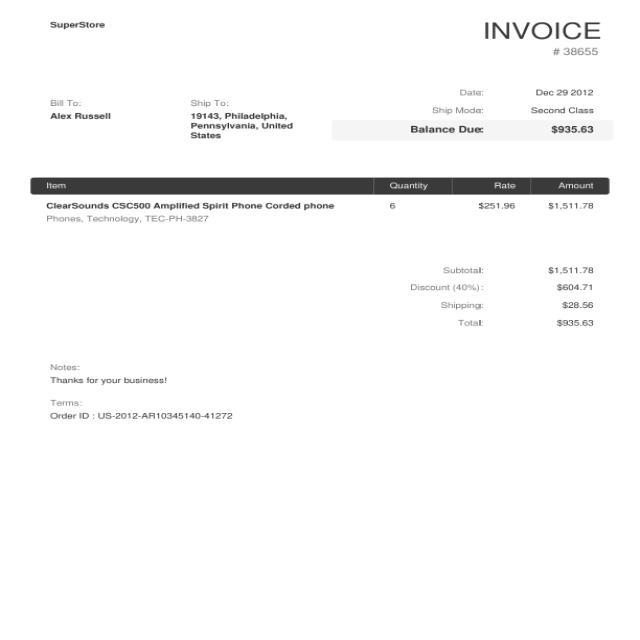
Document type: Invoice